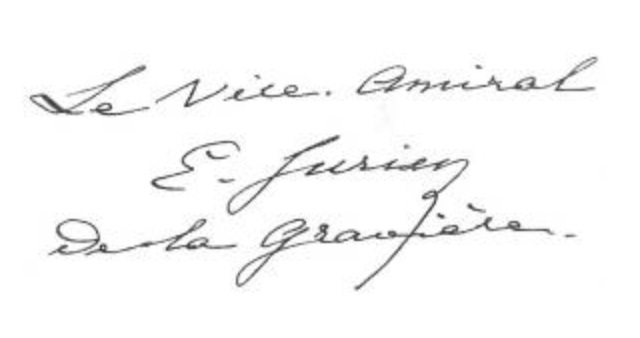
Signature of: edmond jurien de la gravière